Question: What is the potential diagnosis?
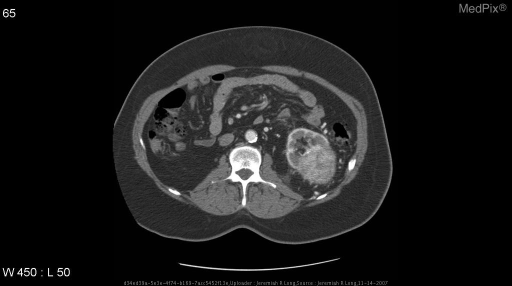
Answer: The possible diagnosis includes Renal cell carcinoma
Oncocytoma
Metastatic disease.